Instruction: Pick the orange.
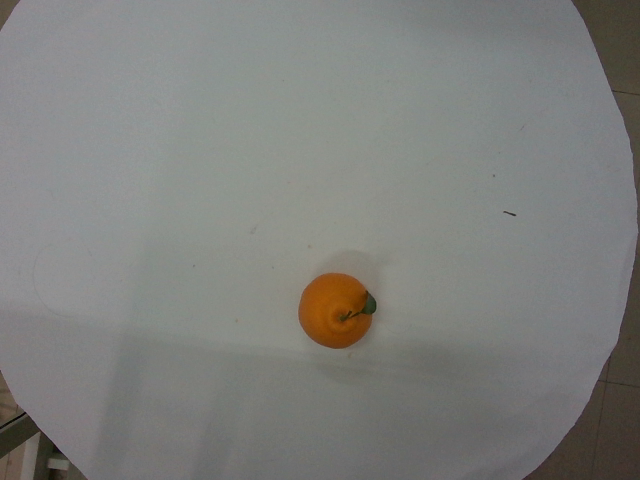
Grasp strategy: vertical